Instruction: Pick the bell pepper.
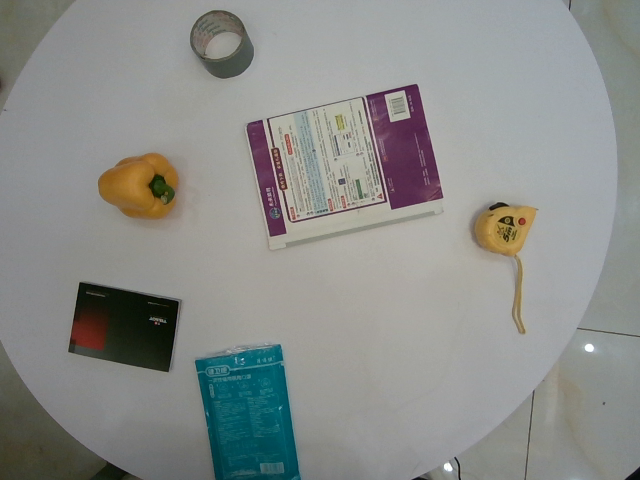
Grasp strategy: vertical